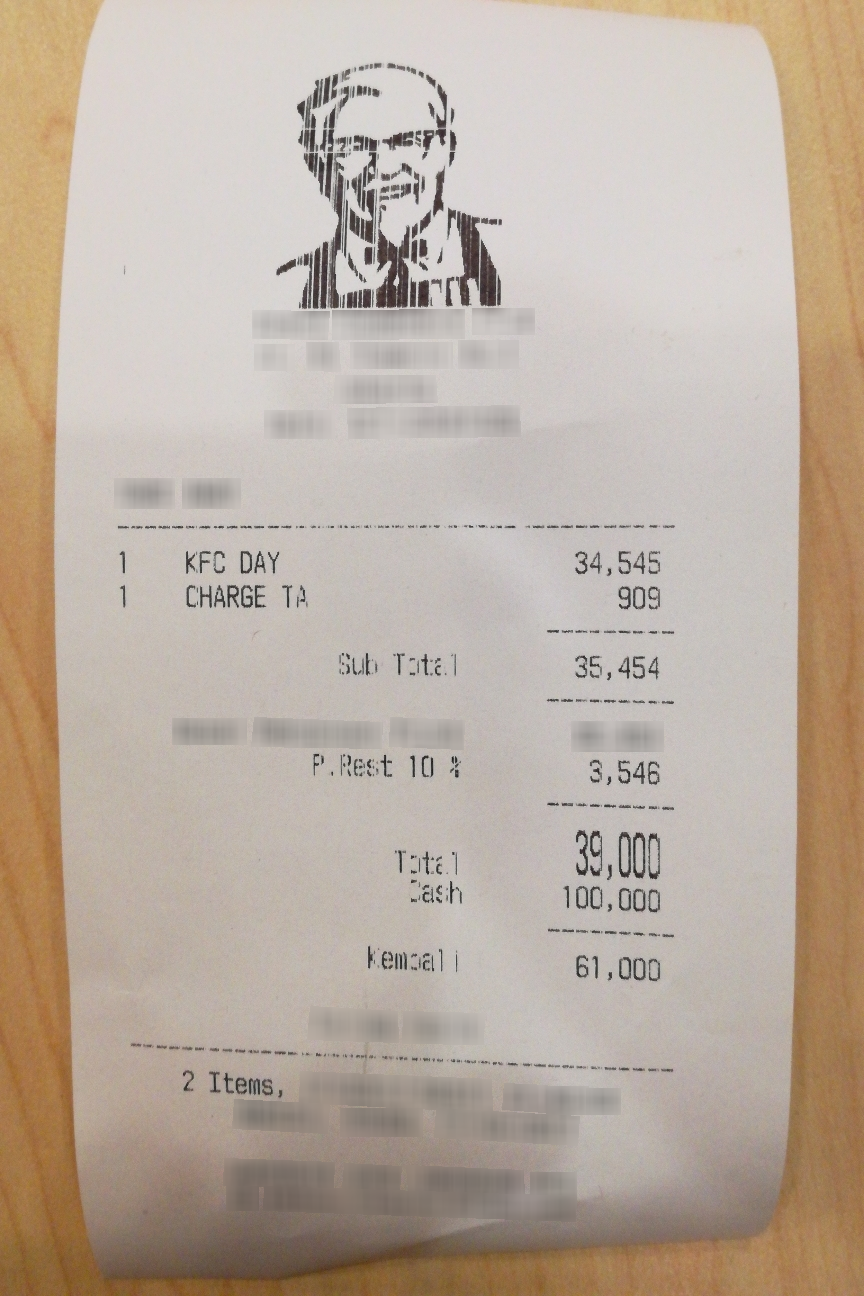
Number of items: 2
Subtotal: 35,454
Tax: 3,546
Total: 39,000
OCR text regions:
text: 1
text: KFC
text: DAY
text: 34,545
text: 1
text: CHARGE
text: TA
text: 909
text: Sub
text: Total
text: 35,454
text: P.Rest
text: 10
text: %
text: 3,546
text: Total
text: 39,000
text: Cash
text: 100,000
text: kembali
text: 61,000
text: 2
text: Items,